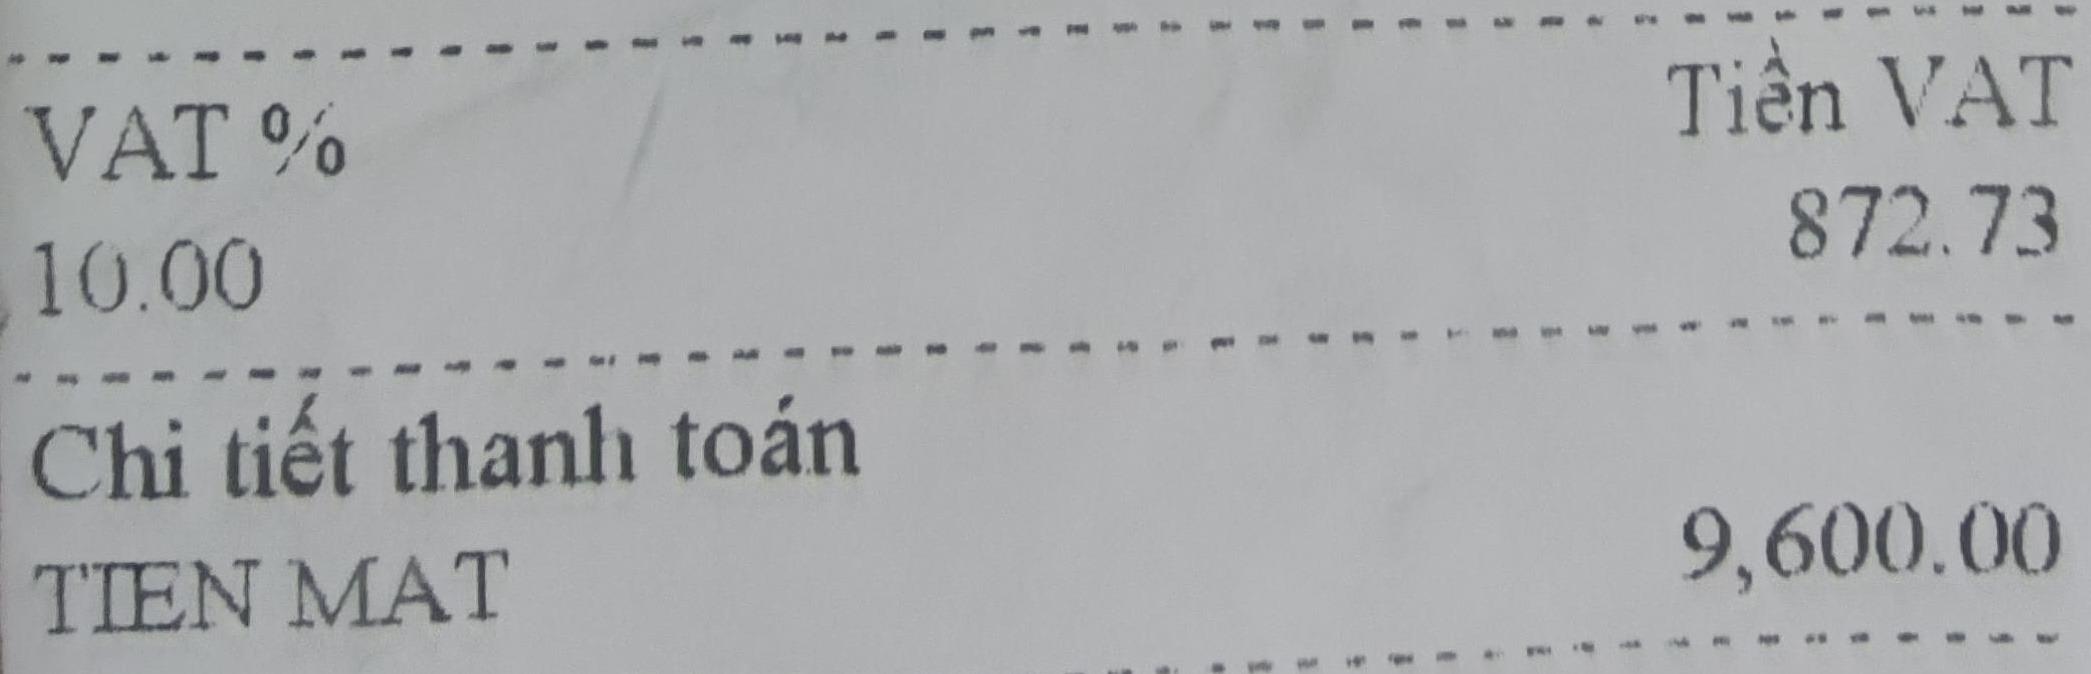
<table>
<tr>
<th>VAT %</th>
<th>Tiền VAT</th>
</tr>
<tr>
<td>10.00</td>
<td>872.73</td>
</tr>
</table>

Chi tiết thanh toán
TIEN MAT 9,600.00